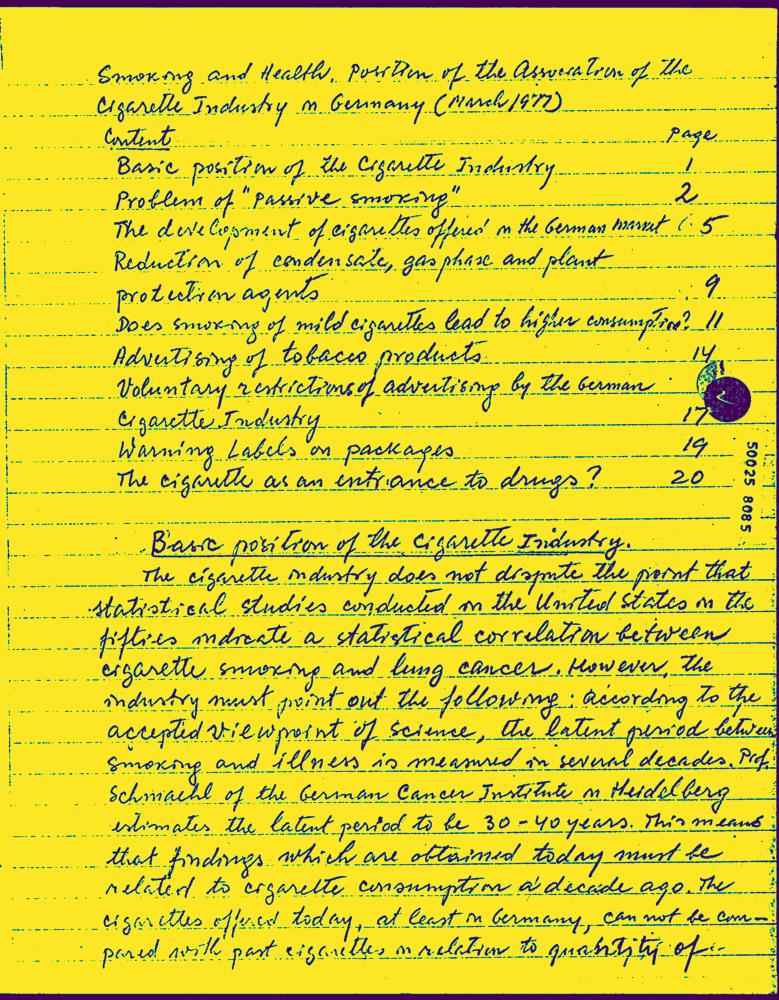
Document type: Hand-Written